Question: What might the diagnosis be?
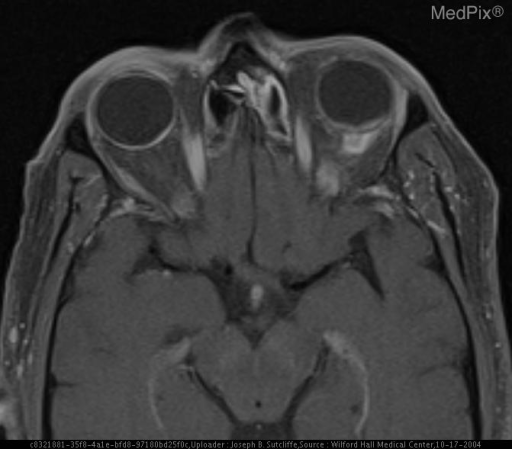
Answer: The possible diagnosis includes Uveal melanoma
Choroidal hemangioma
Ocular metastatic lesion
Hemorrhage.